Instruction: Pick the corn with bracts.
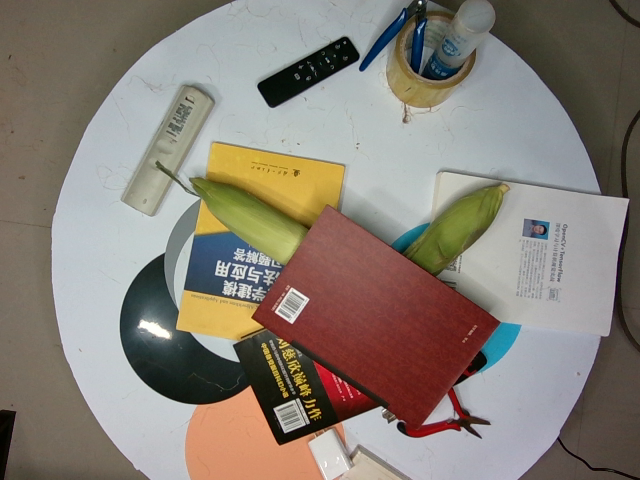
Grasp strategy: vertical